Question: How does the patient history play a role?
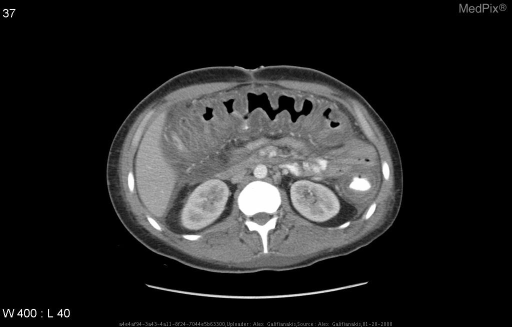
Answer: The patient's history of 22 year old male OIF patient s/p blast injury and several weeks of antibiotic therapy. is key in understanding the case.